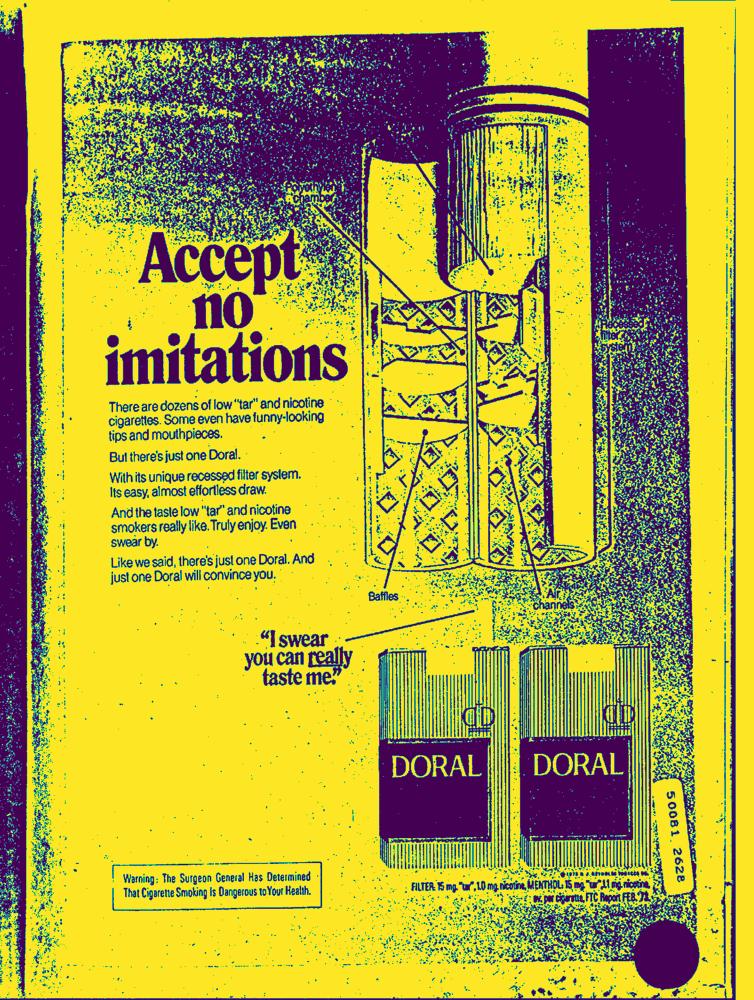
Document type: AD